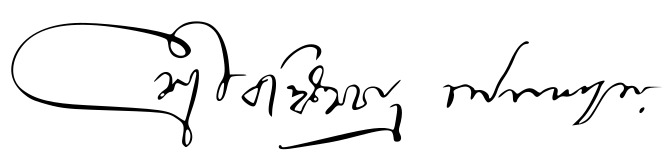
Signature of: bankim chandra chatterjee